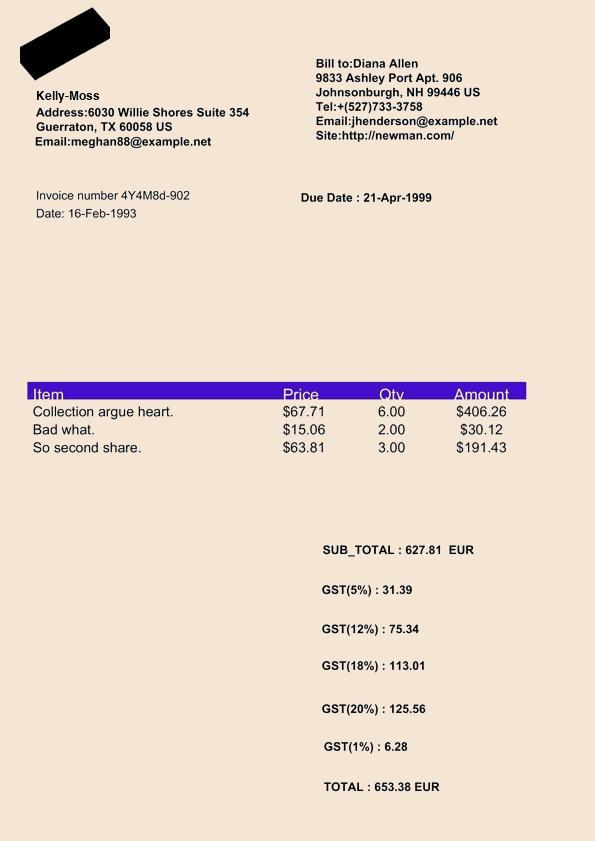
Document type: Invoice